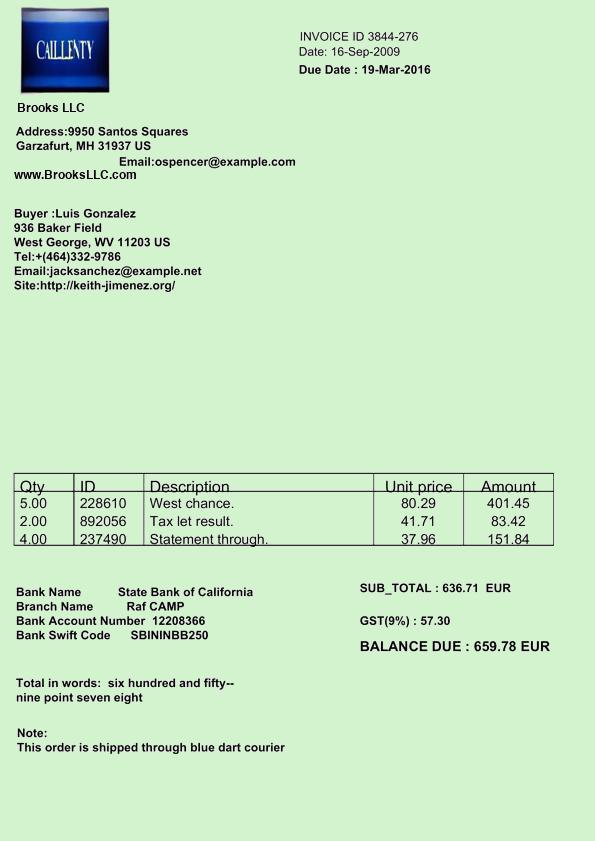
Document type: Invoice